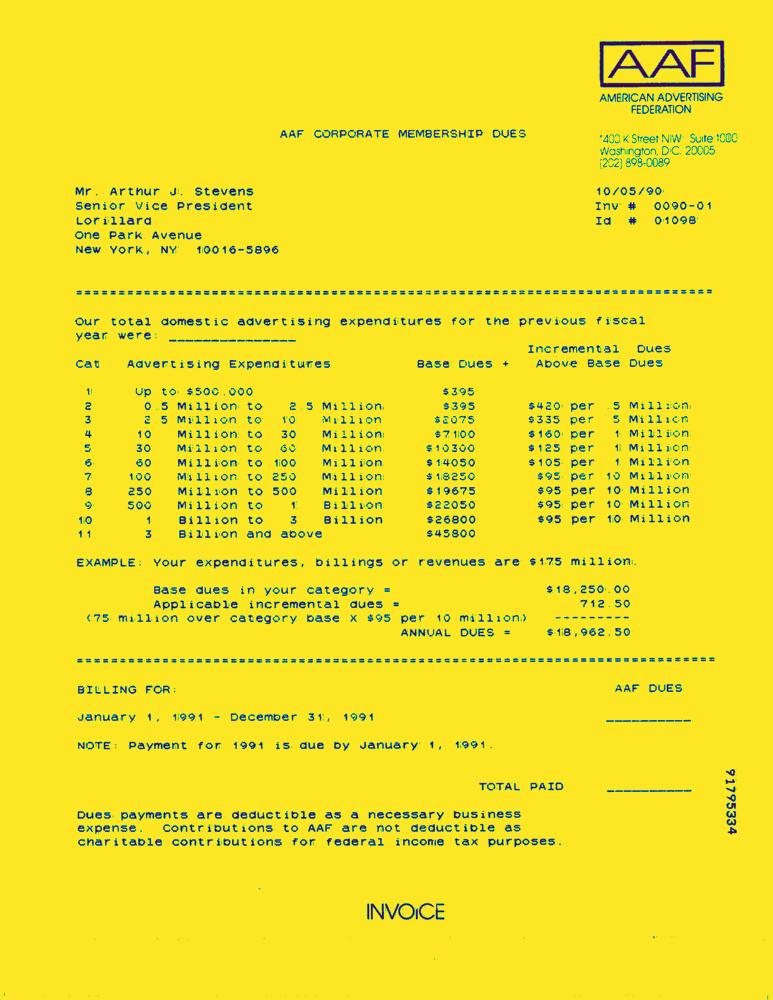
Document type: Invoice-Doc